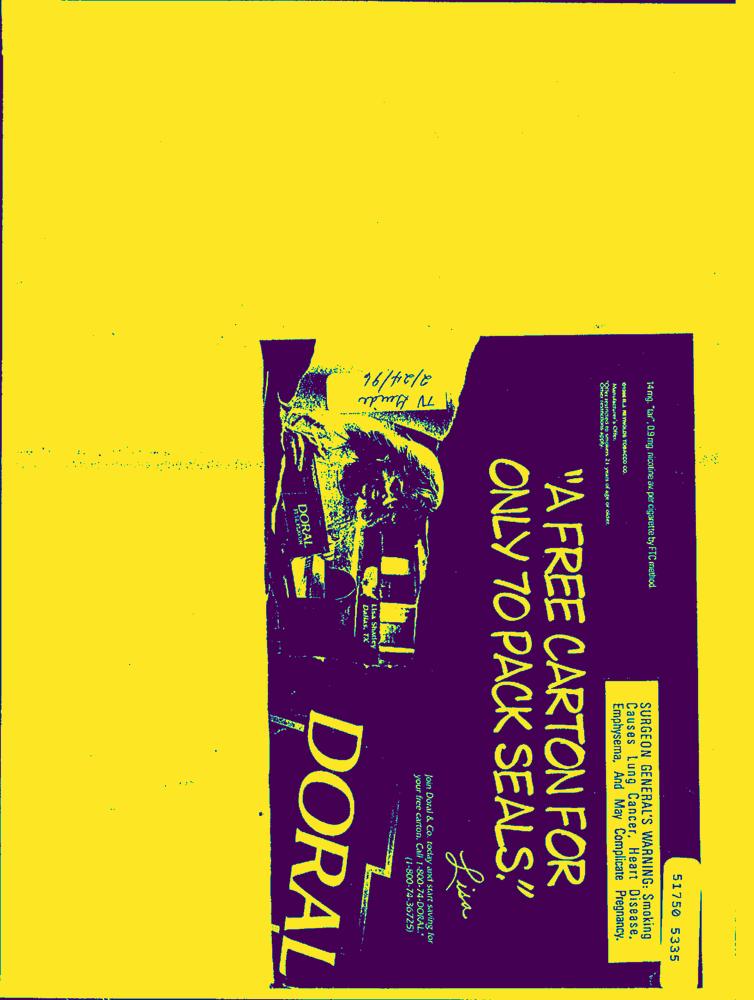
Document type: AD